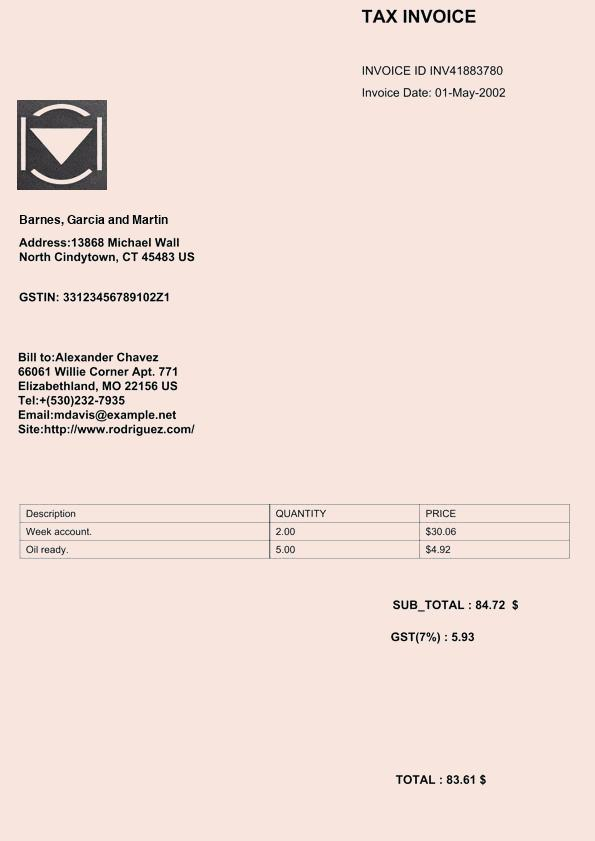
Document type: Invoice